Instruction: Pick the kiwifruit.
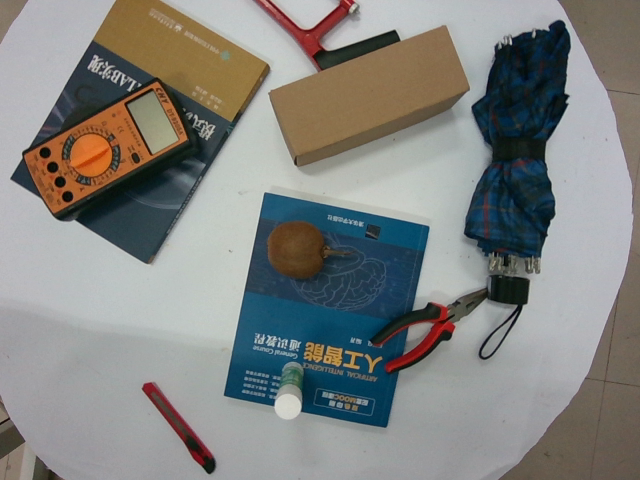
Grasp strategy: vertical